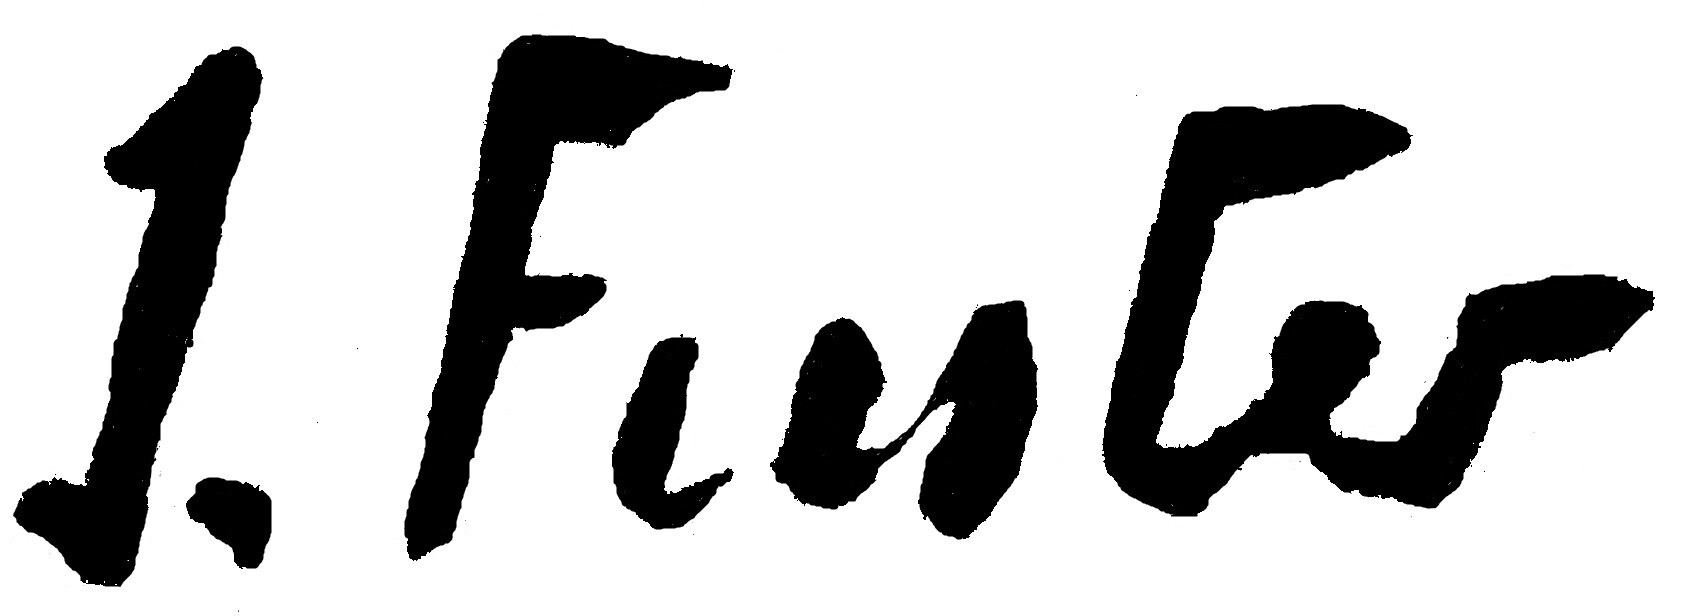
Signature of: joan fuster bonnin